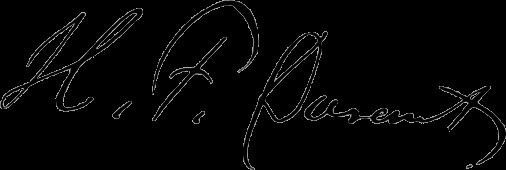
Signature of: henry fowle durant